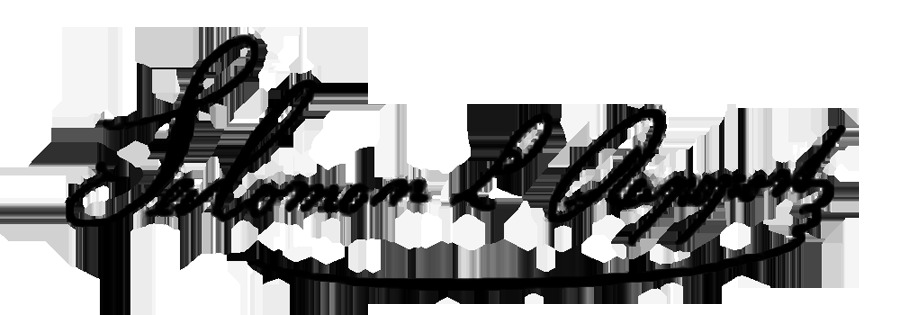
Signature of: solomon judah loeb rapoport